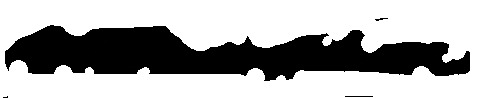
Signature of: william b campbell